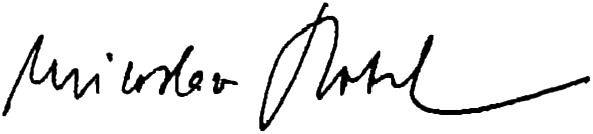
Signature of: miroslav bobek